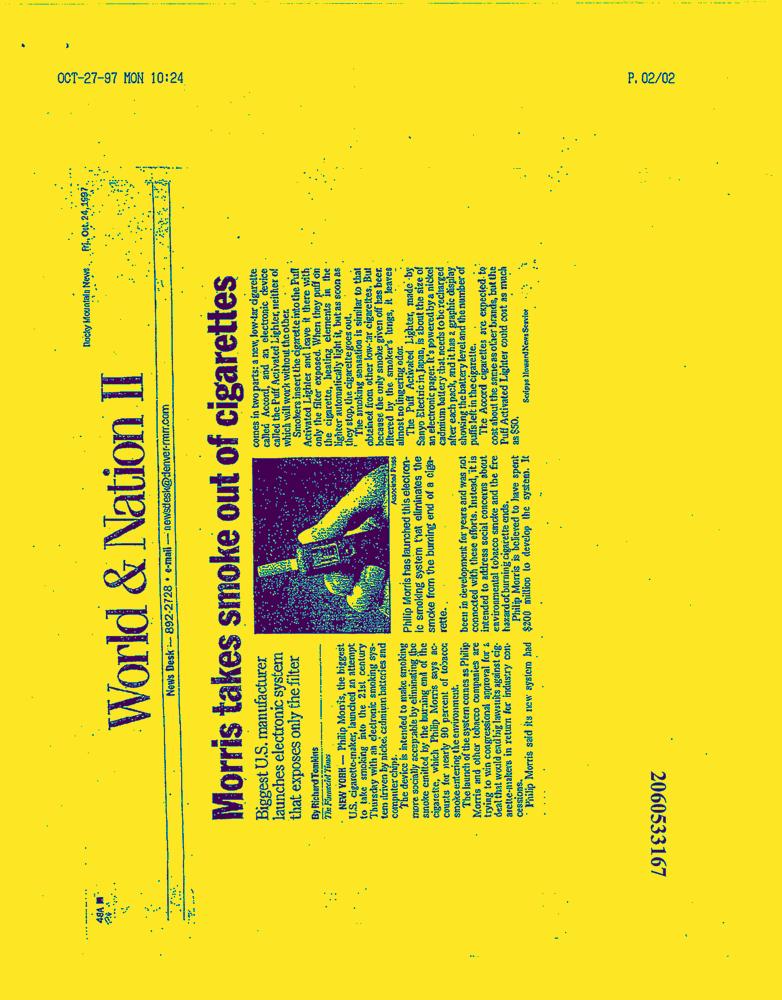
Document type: News-Article